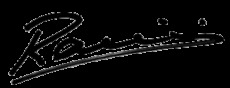
Signature of: claudio ranieri